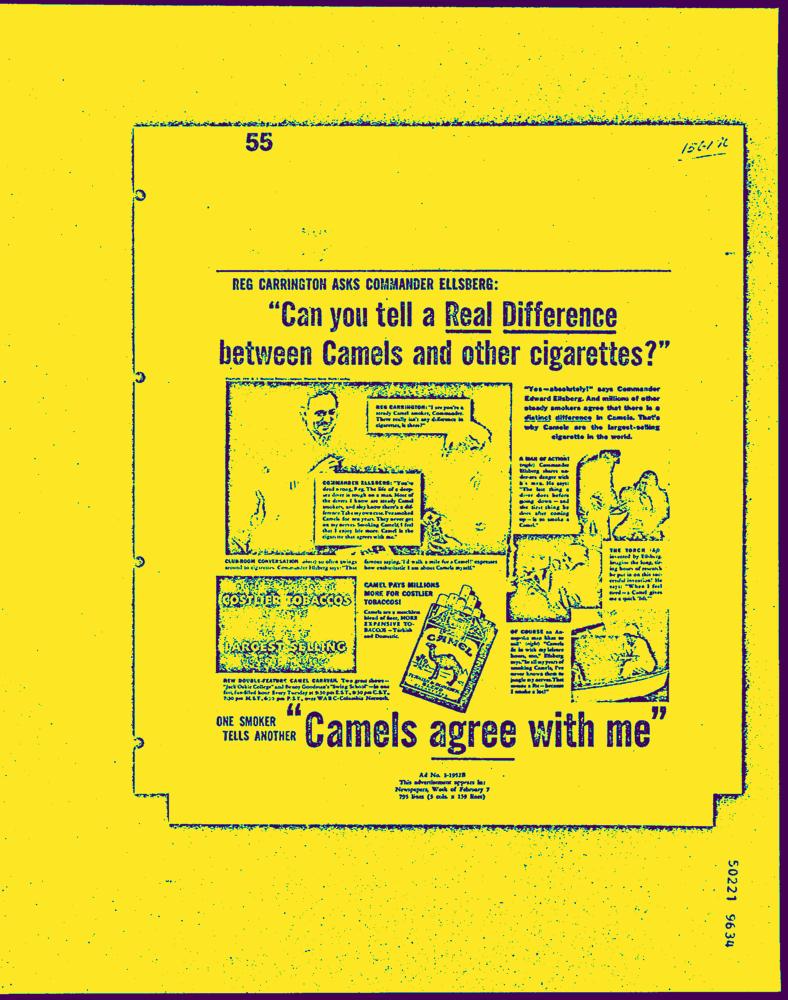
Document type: AD